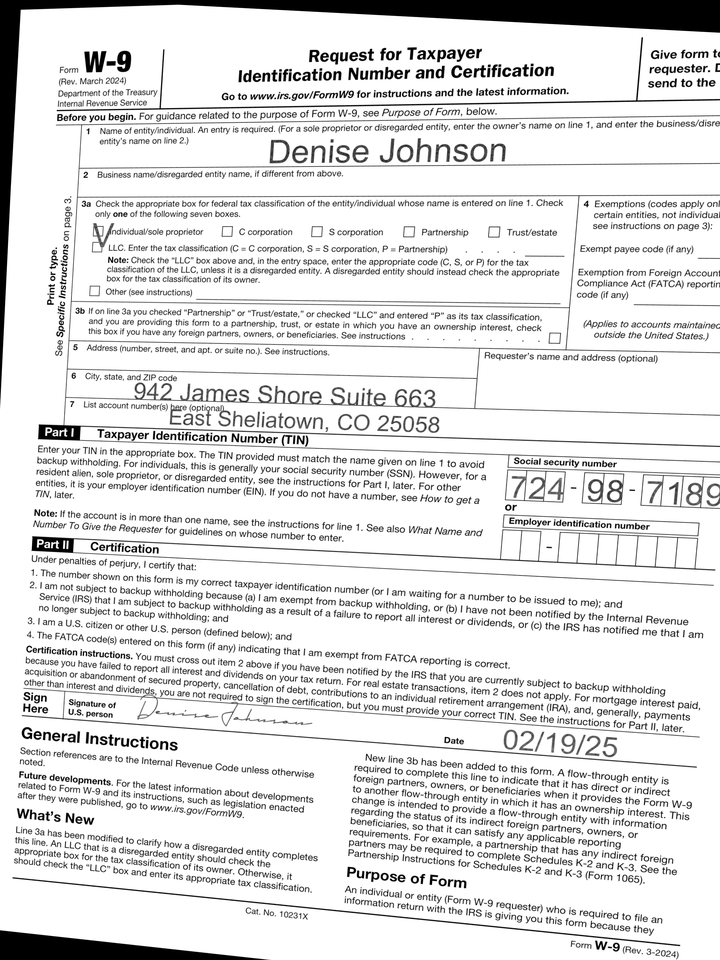
adr1: 942 James Shore Suite 663
adr2: East Sheliatown, CO 25058
cbx: yes
ssn: 724987189
enm: Denise Johnson
sdt: 02/19/25